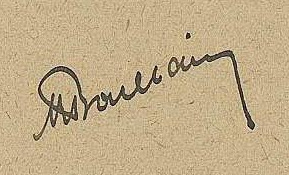
Signature of: françois réné boullaire